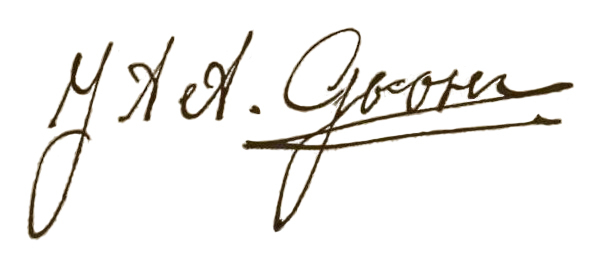
Signature of: jan goosen